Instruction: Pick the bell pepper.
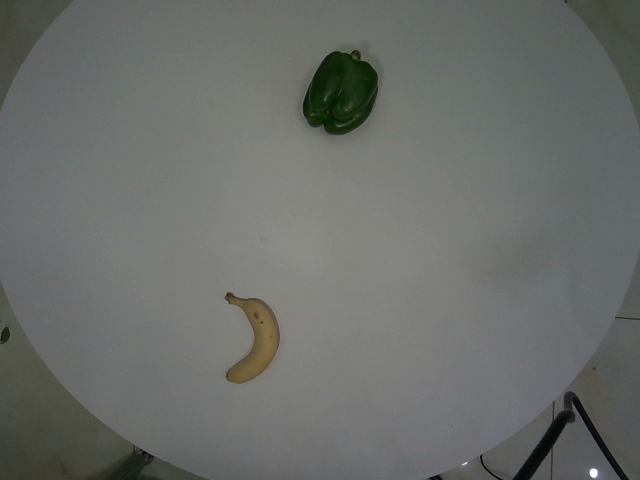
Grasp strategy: vertical